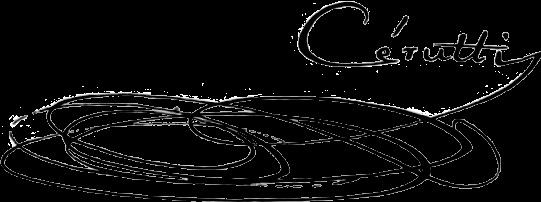
Signature of: giuseppe cerutti